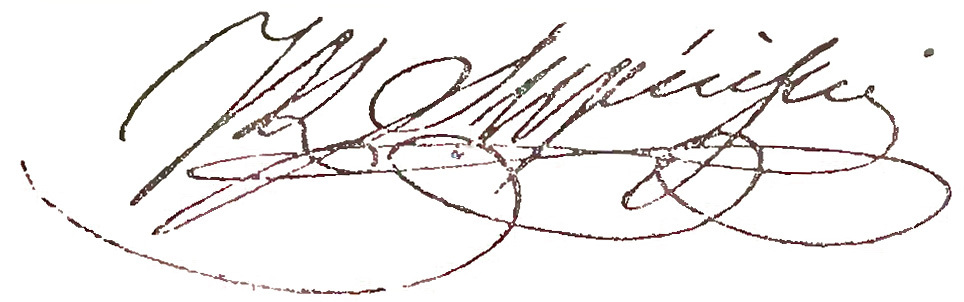
Signature of: józef supiński